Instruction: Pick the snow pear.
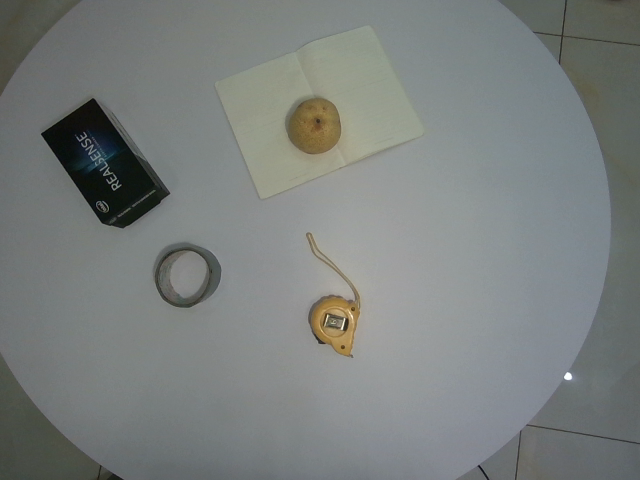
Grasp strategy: vertical